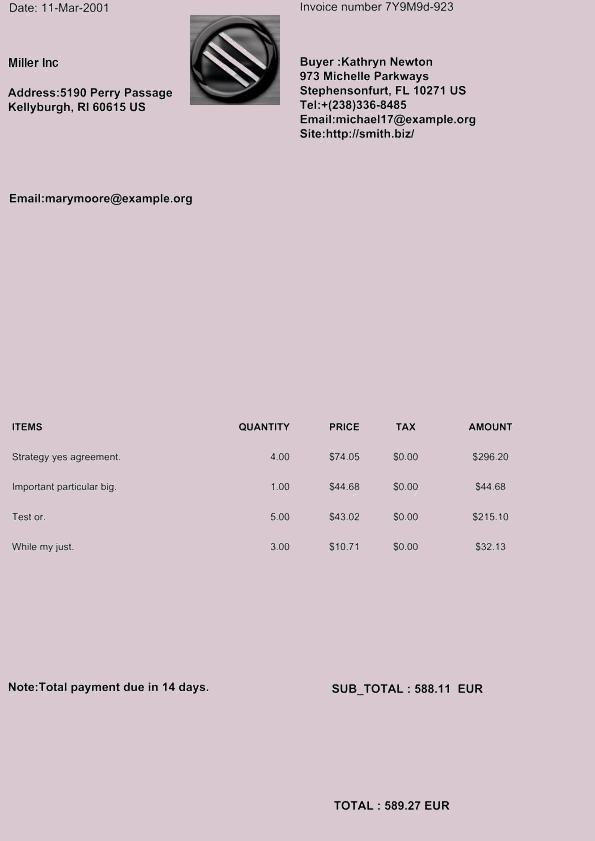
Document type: Invoice